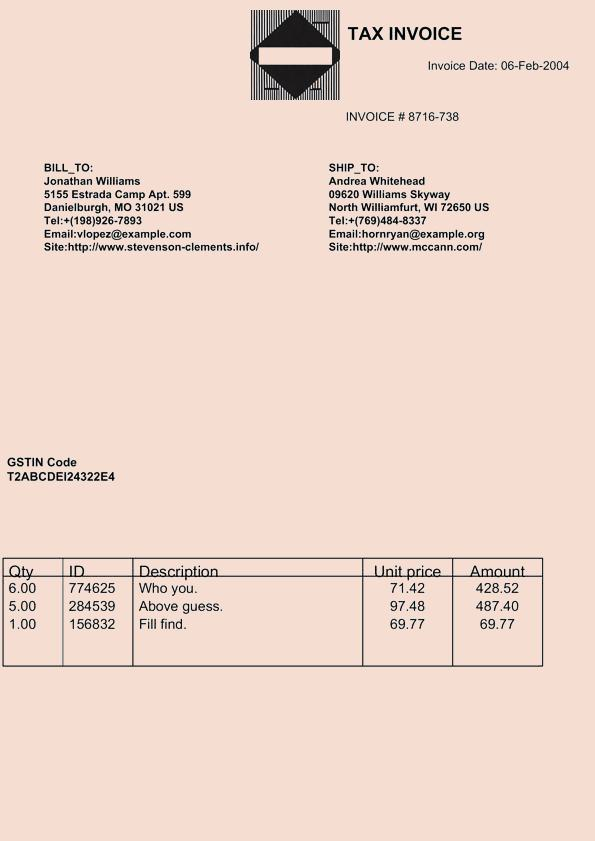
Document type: Invoice